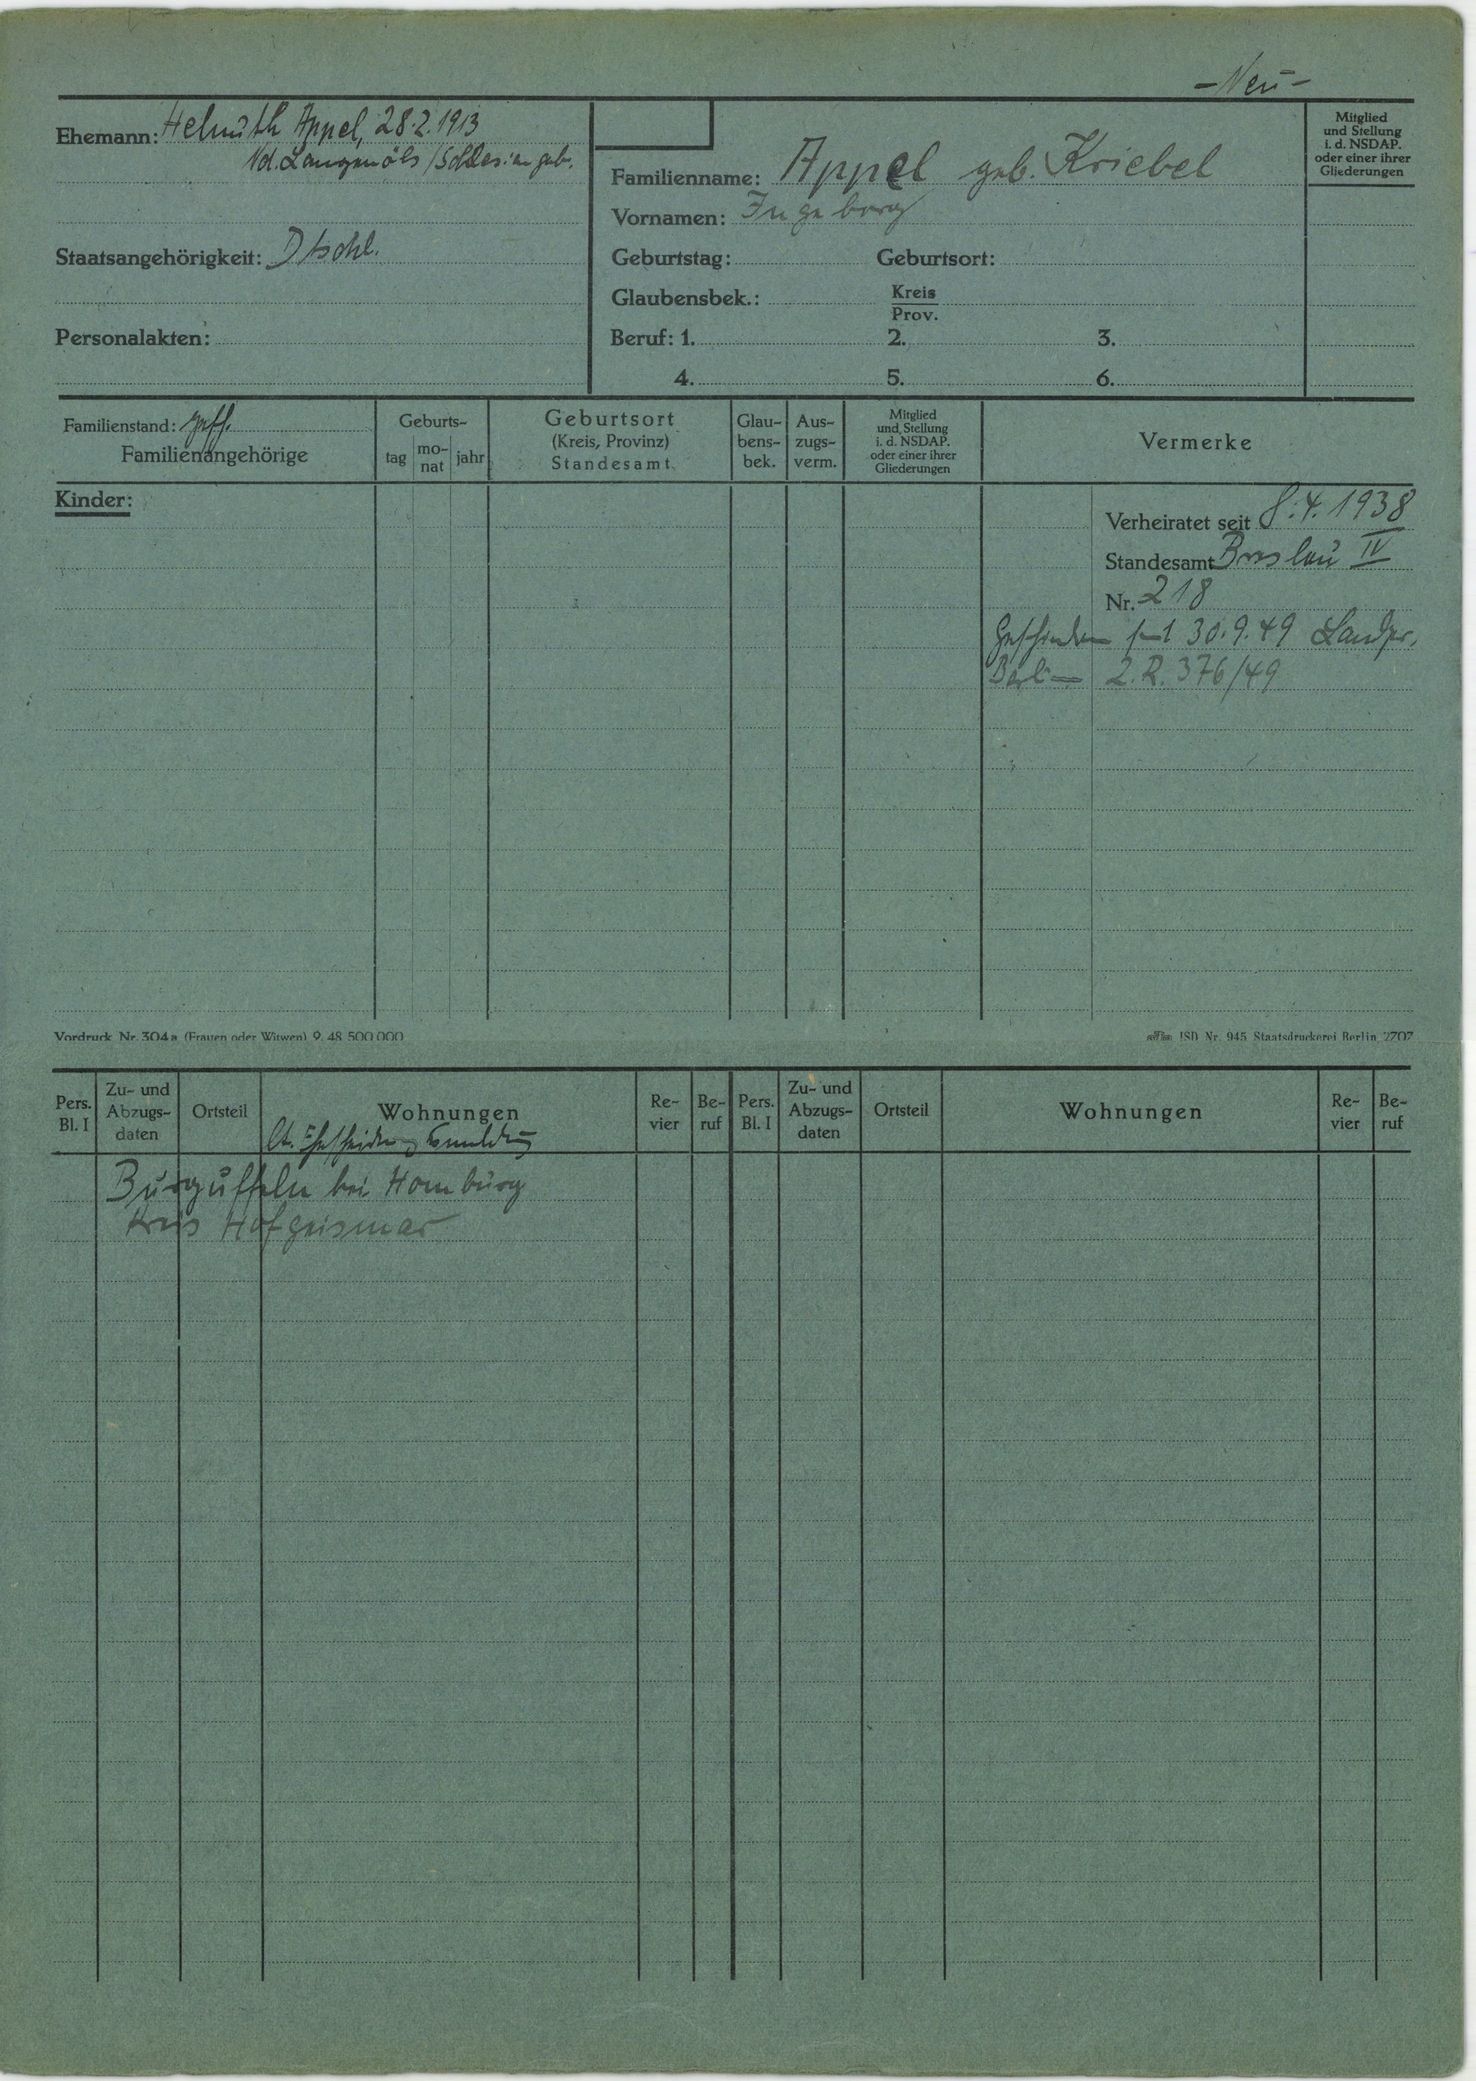
Appel geb. Kriebel